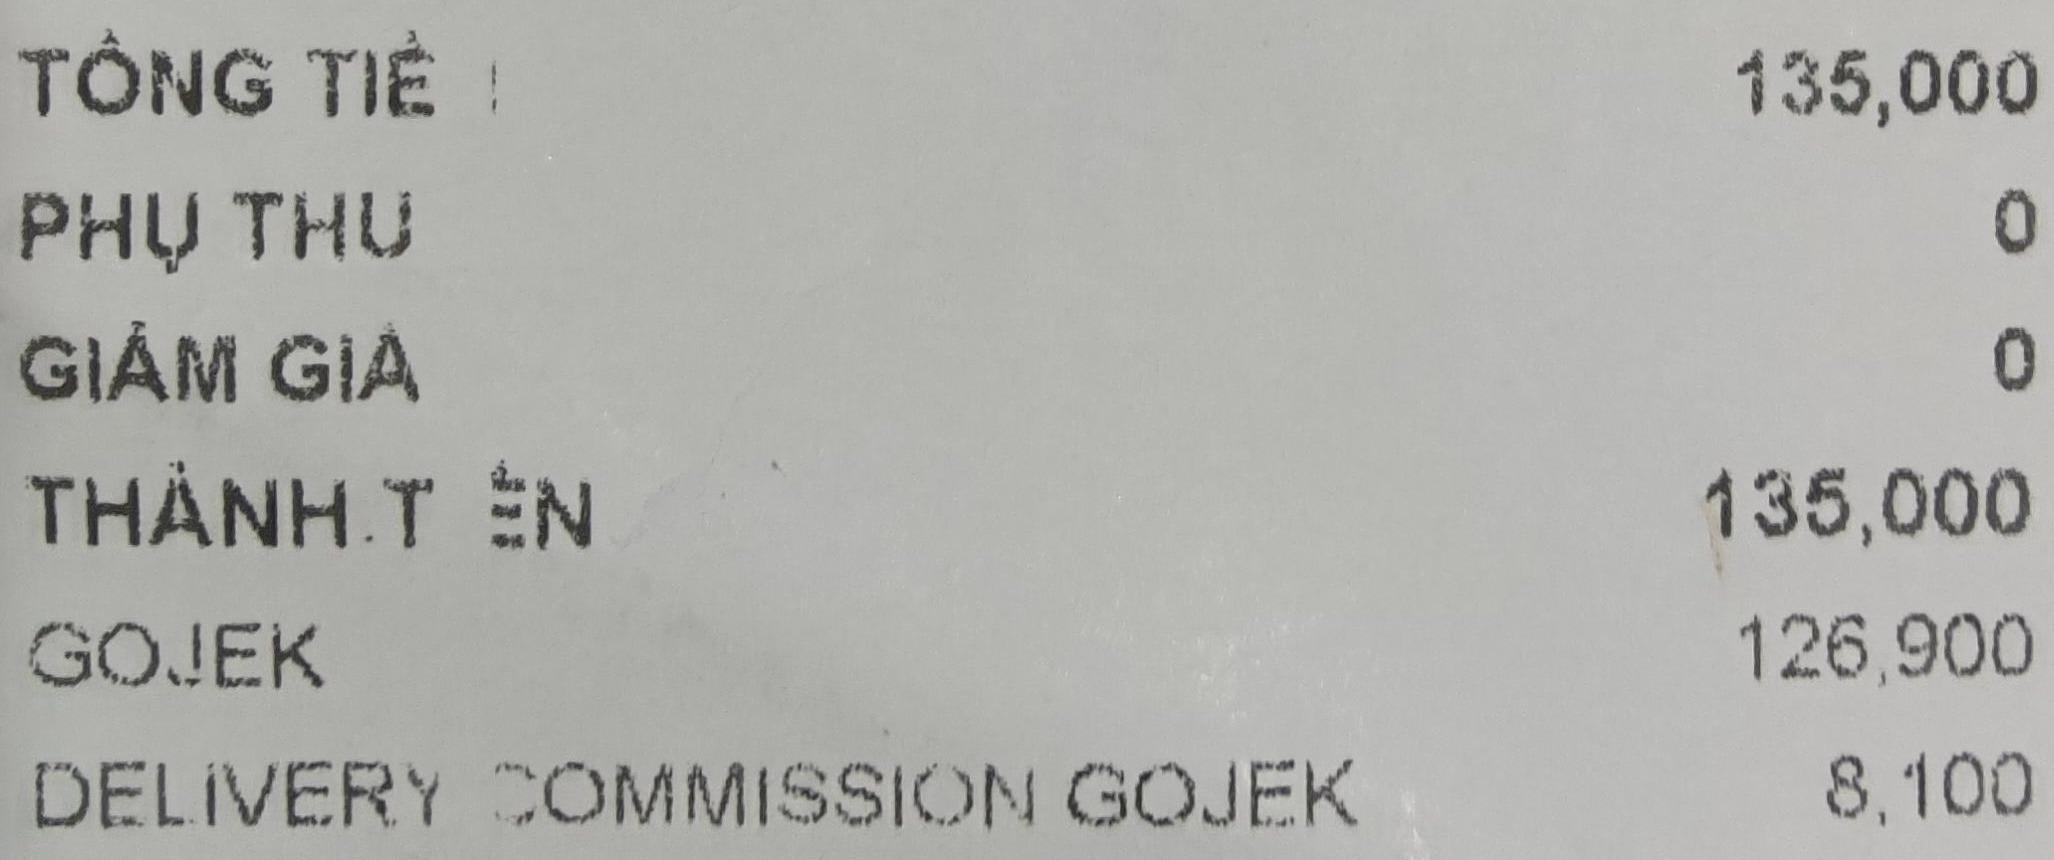
TỔNG TIỀN 135,000
PHỤ THU 0
GIẢM GIÁ 0
THÀNH TIỀN 135,000
GOJEK 126,900
DELIVERY COMMISSION GOJEK 8,100